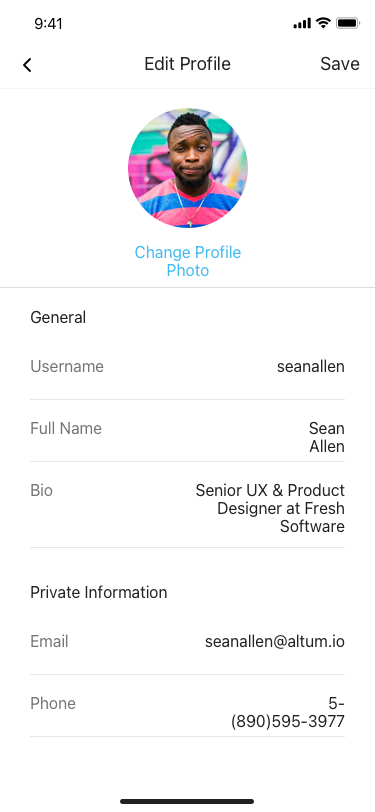
Text in this UI design:
Email
seanallen@altum.io
Private Information
Username
seanallen
Full Name
Sean Allen
Bio
Senior UX & Product
Designer at Fresh Software
General
Change Profile Photo